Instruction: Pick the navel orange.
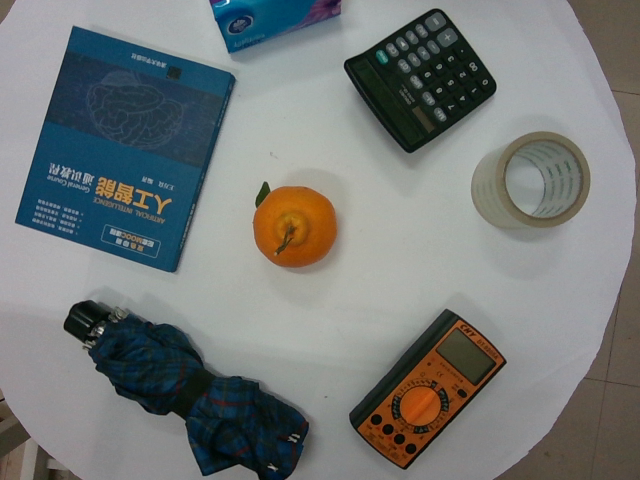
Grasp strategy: vertical